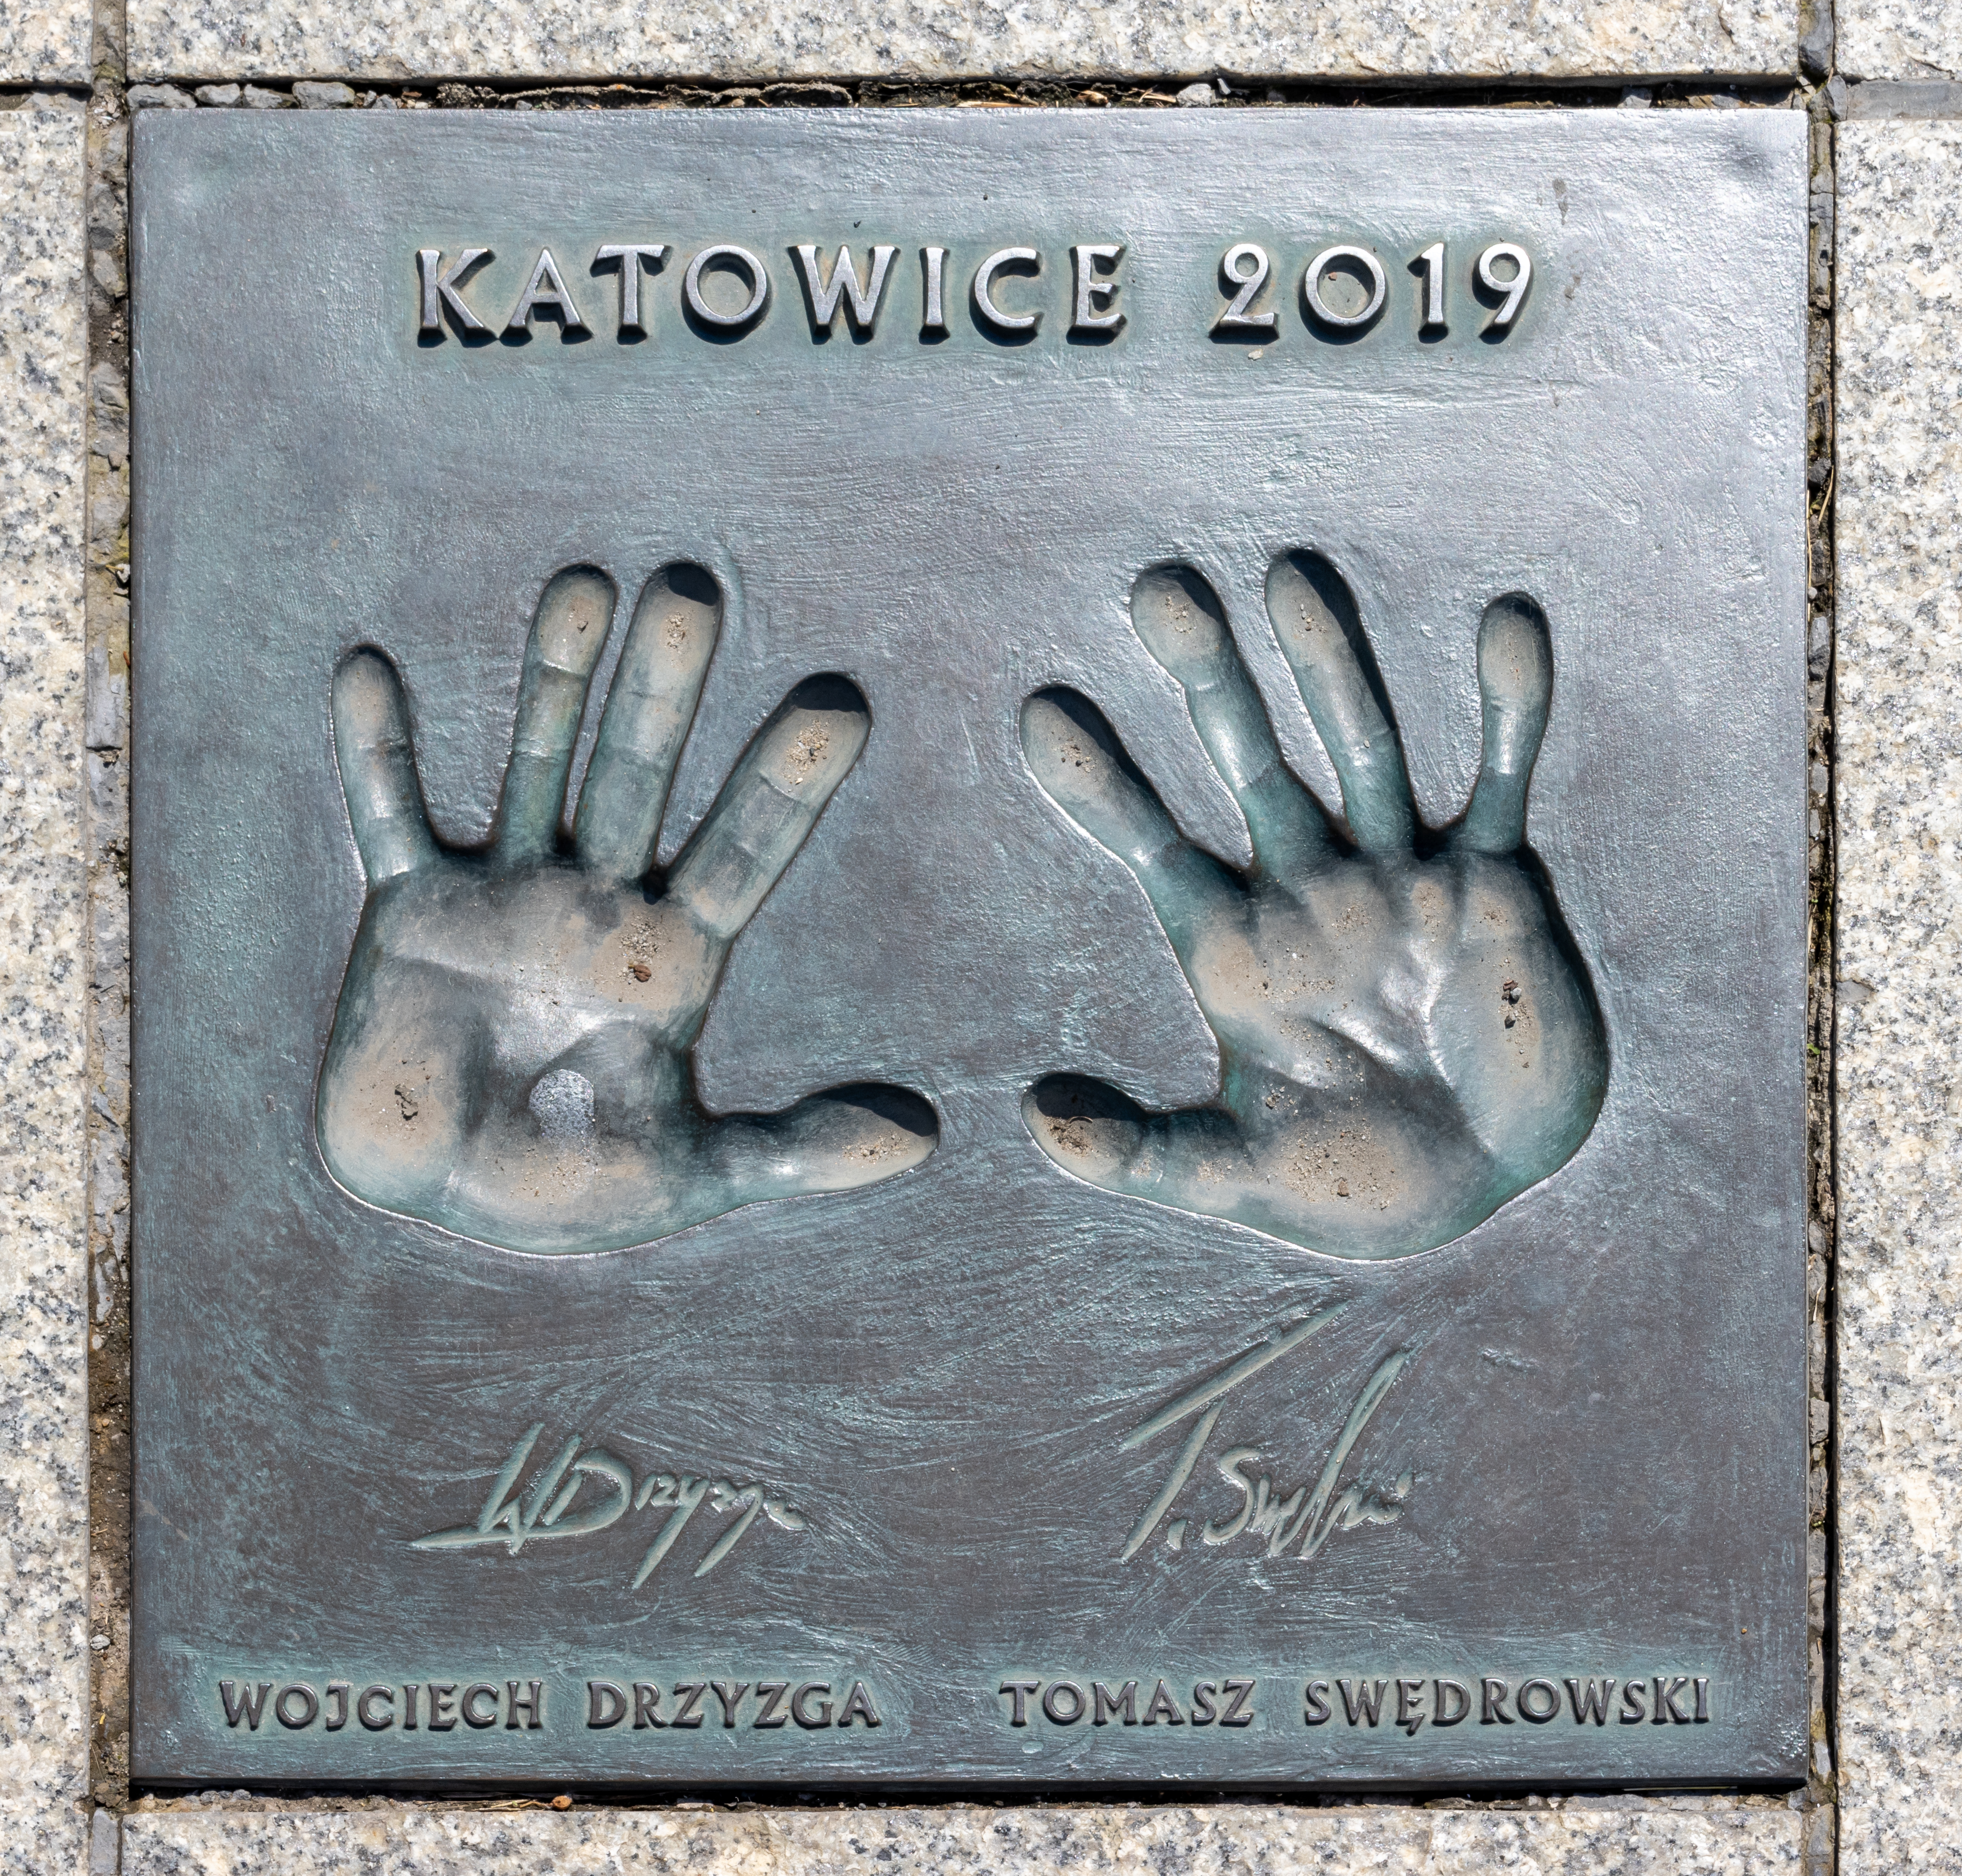
Signature of: wojciech drzyzga